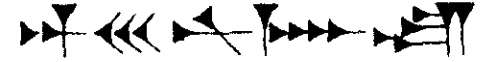
Signature of: sennacherib